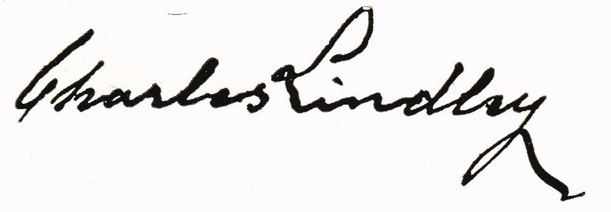
Signature of: charles lindley